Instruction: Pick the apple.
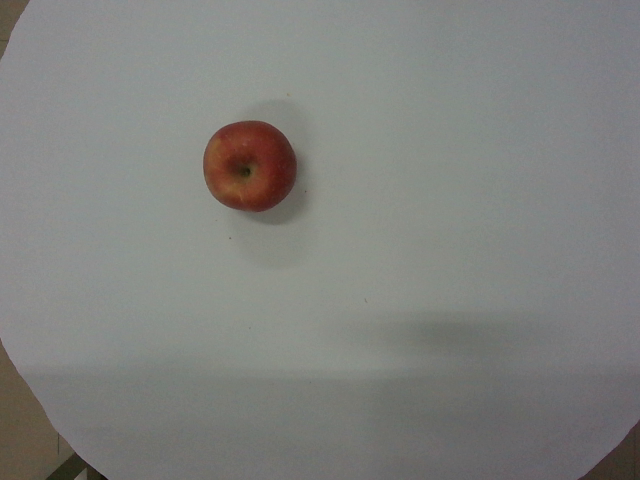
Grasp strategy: vertical